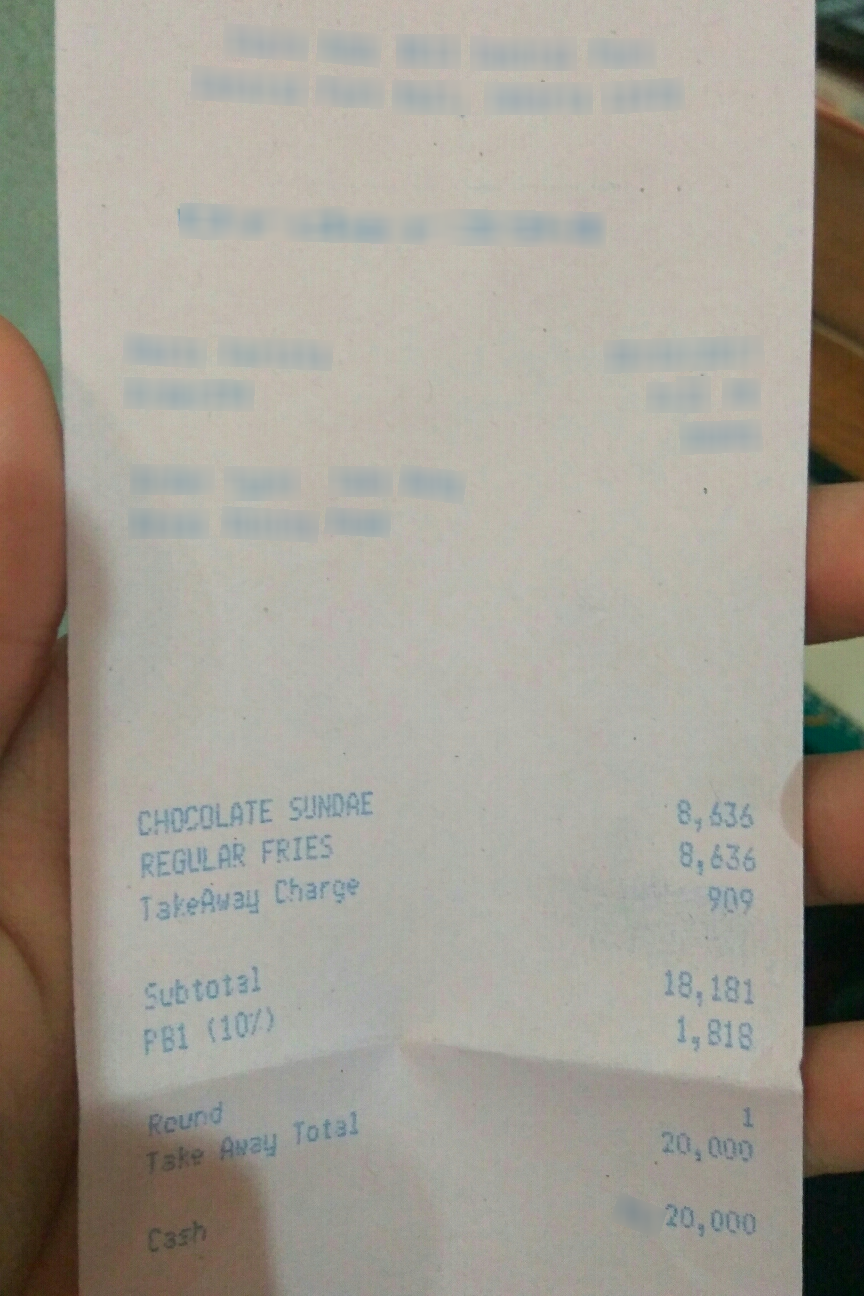
Number of items: 3
Subtotal: 18,181
Tax: 1,818
Other charges: 1
Total: 20,000
OCR text regions:
text: CHOCOLATE
text: SUNDAE
text: 8,636
text: REGULAR
text: FRIES
text: 8,636
text: TakeAway
text: Charge
text: 909
text: Subtotal
text: 18,181
text: PB1
text: (10%)
text: 1,818
text: Reund
text: 1
text: Total
text: Take
text: Away
text: 20,000
text: 20,000
text: Cash